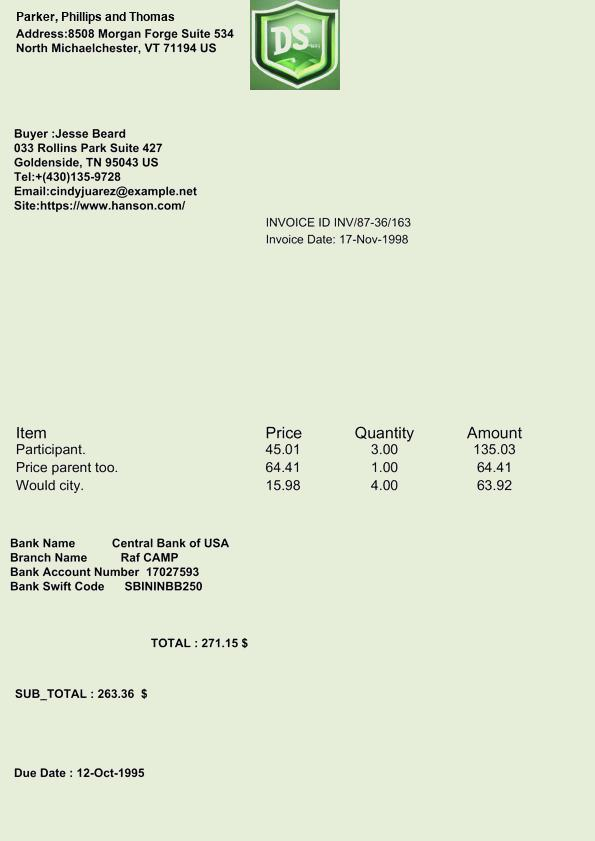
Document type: Invoice